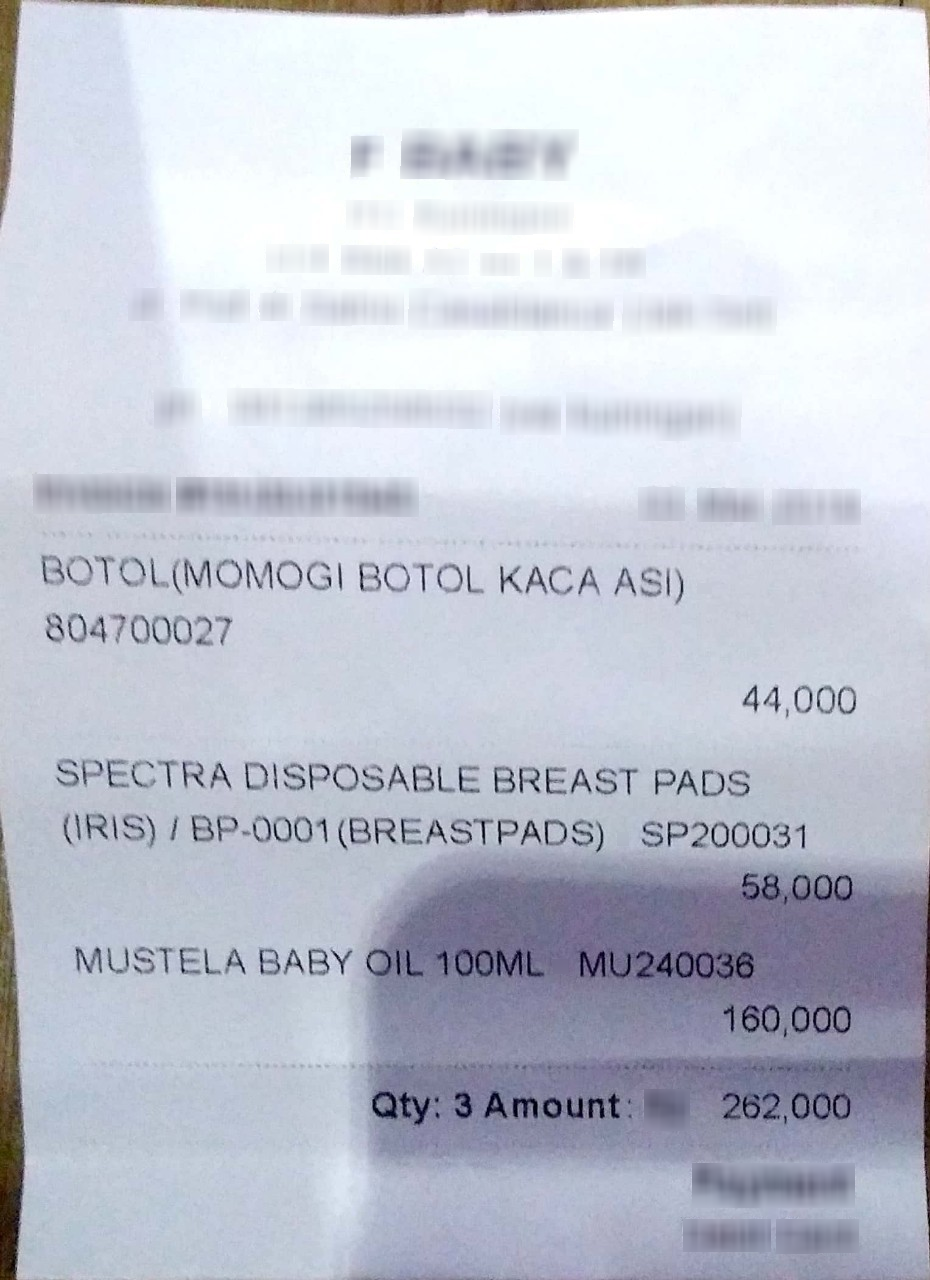
Extraction:
receipt: line_items: name: BOTOL(MOMOGI BOTOL KACA ASI)
price: 44,000
name: SPECTRA BREAST DISPOSABLE PADS (IRIS) / BP-0001 (BREASTPADS)
price: 58,000
name: MUSTELA BABY OIL 100ML
price: 160,000
total: 262,000